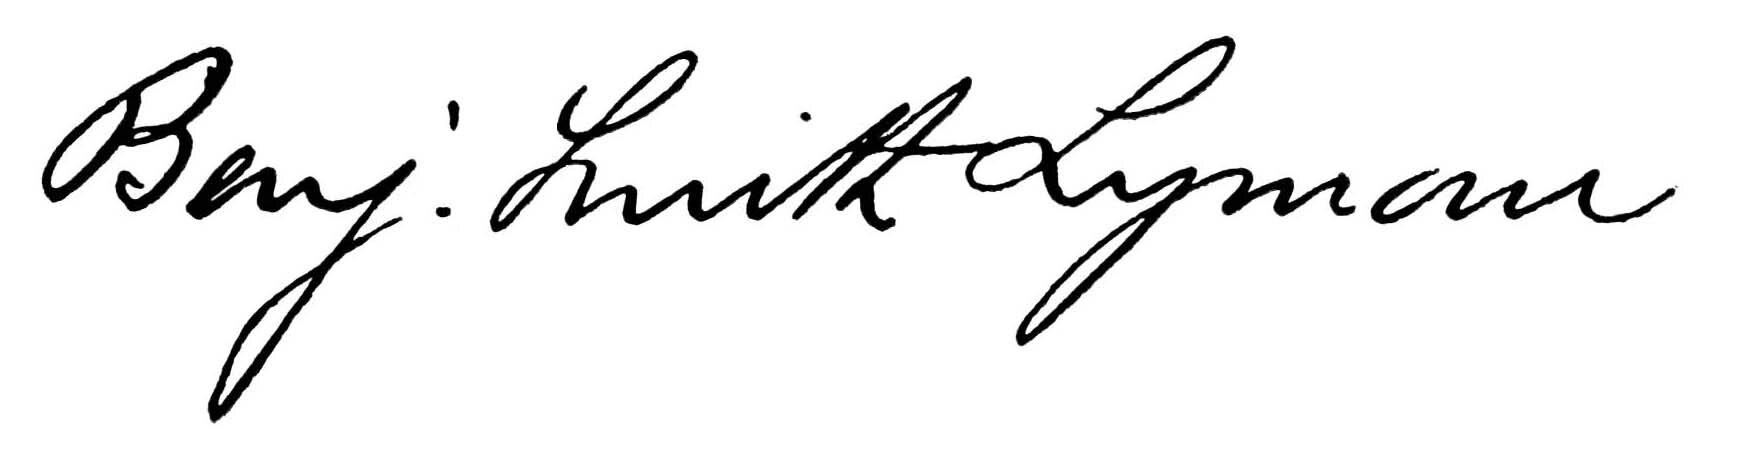
Signature of: benjamin smith lyman